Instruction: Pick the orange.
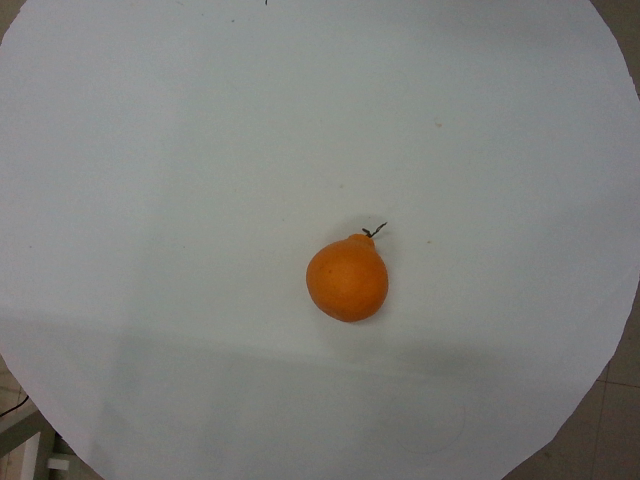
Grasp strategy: vertical